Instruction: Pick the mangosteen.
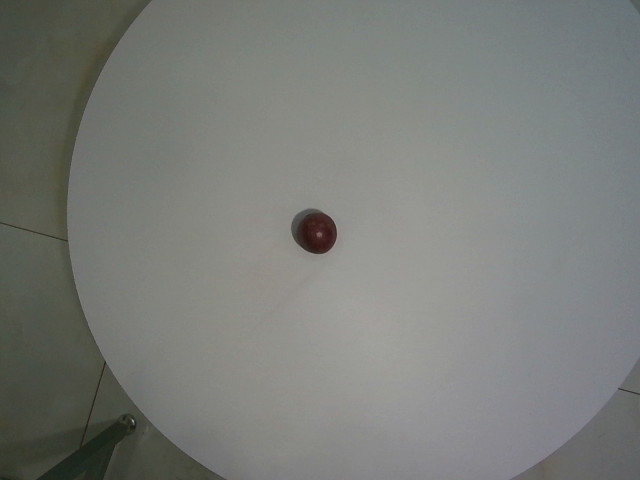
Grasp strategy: vertical